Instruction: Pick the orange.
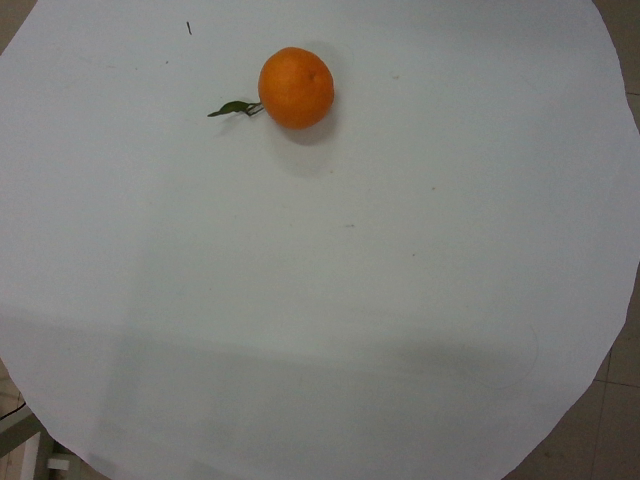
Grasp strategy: vertical